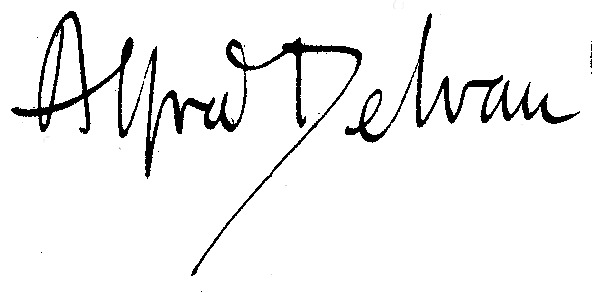
Signature of: alfred delvau